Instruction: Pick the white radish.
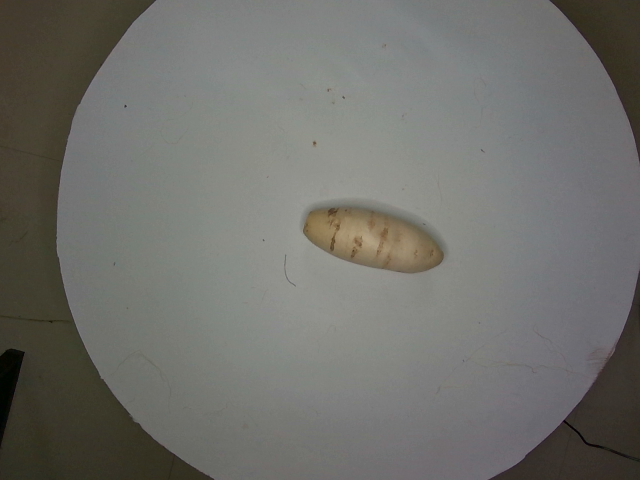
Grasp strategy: vertical